Question: What is the address or location of the property listed in the document?
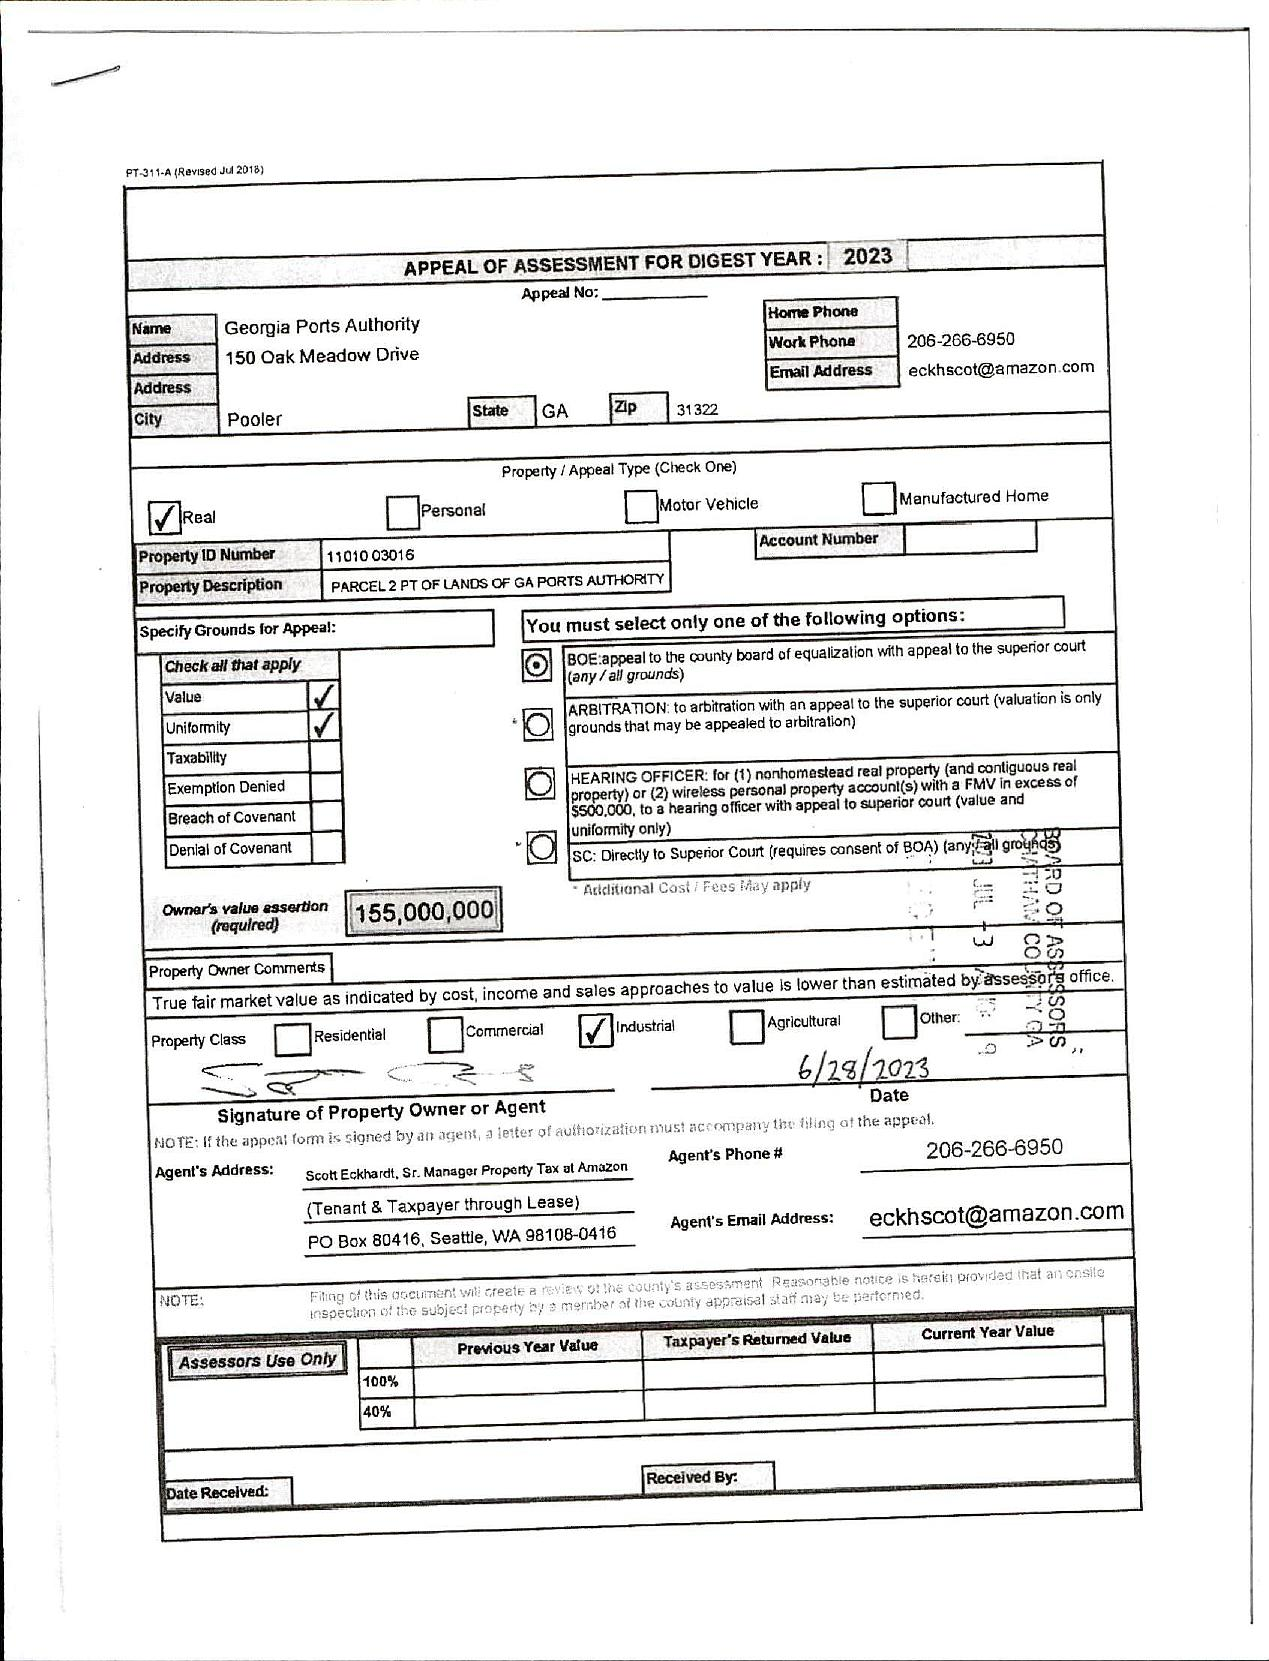
Answer: "150 Oak Meadow Drive"